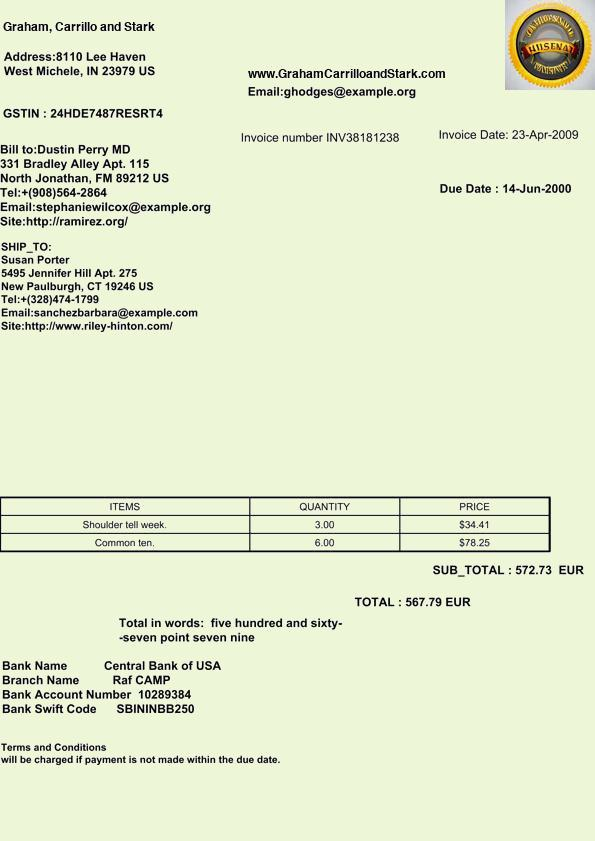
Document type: Invoice